Question: Can you provide the account number mentioned in the document?
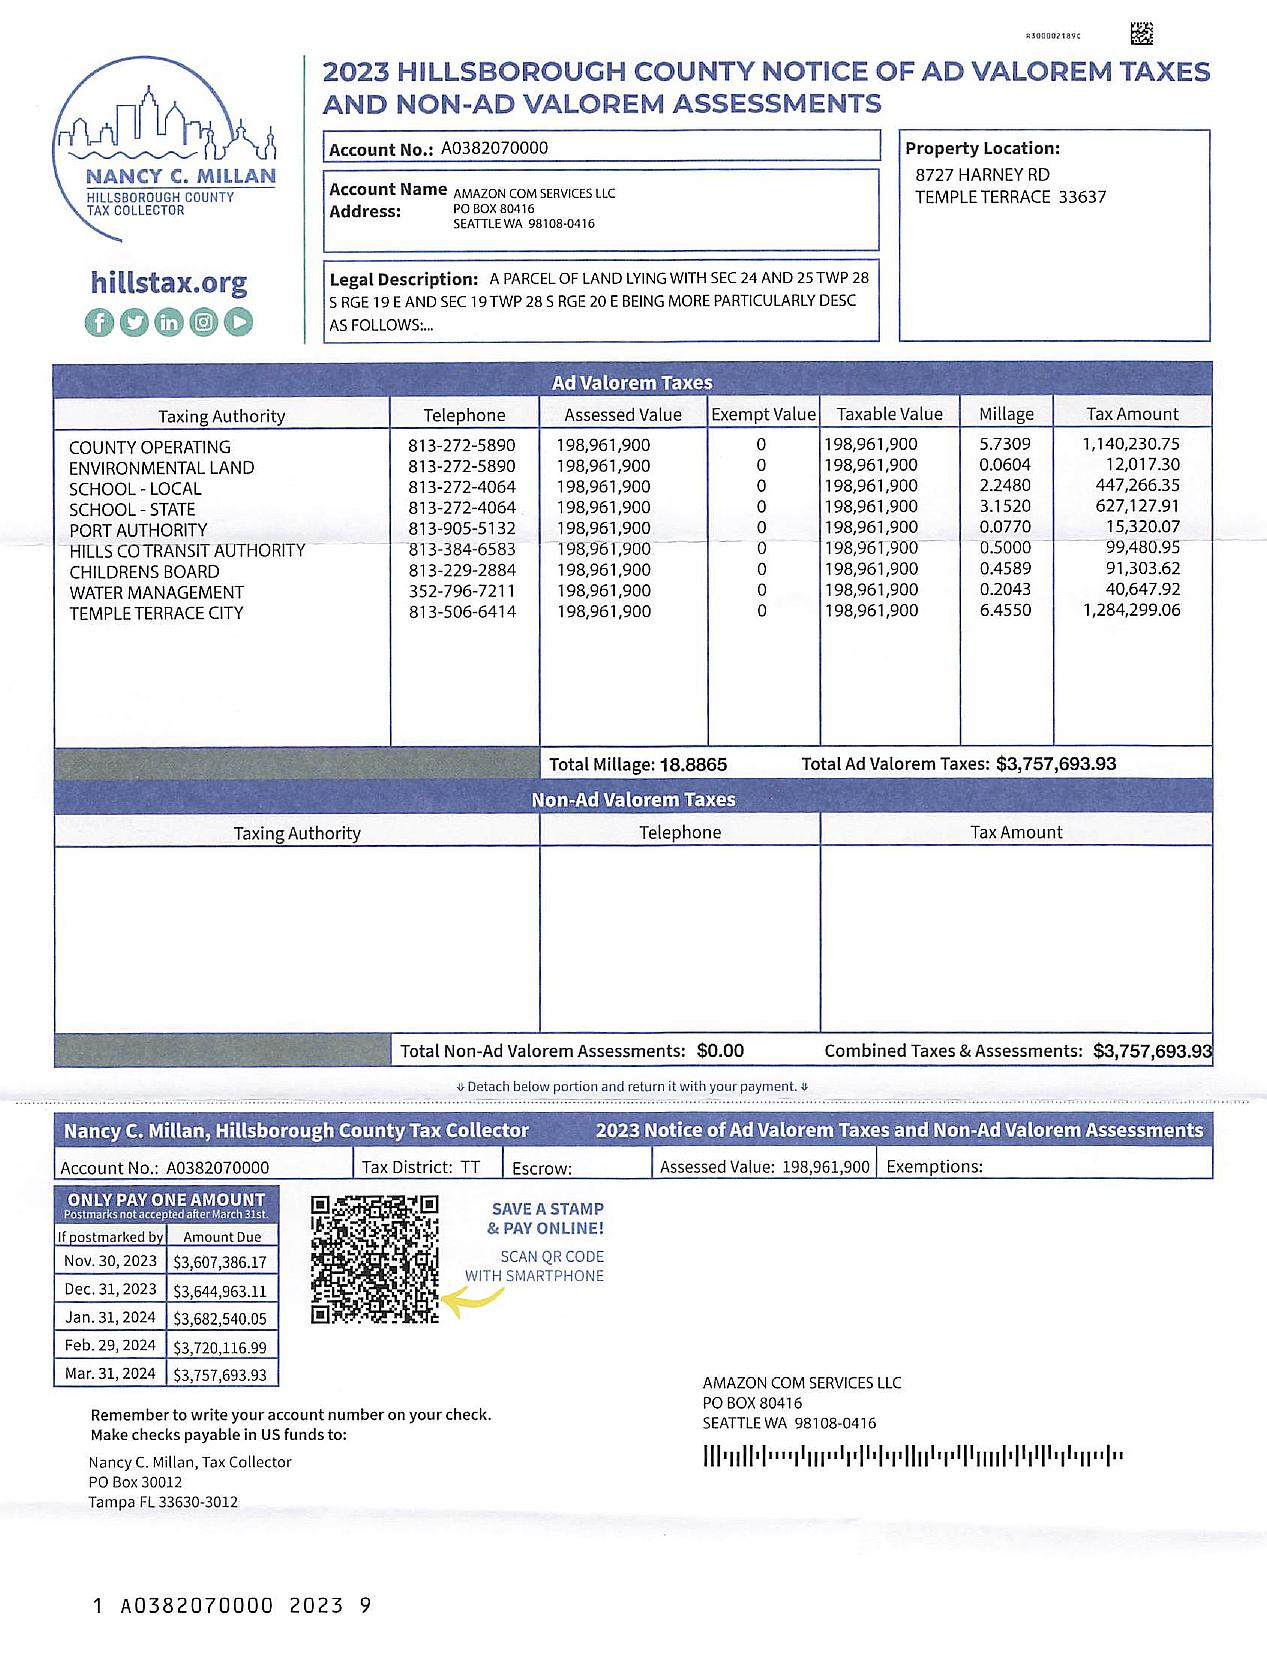
Answer: "A0382070000"